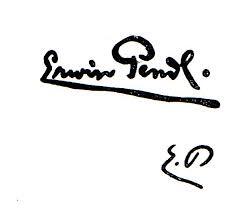
Signature of: erwin pendl